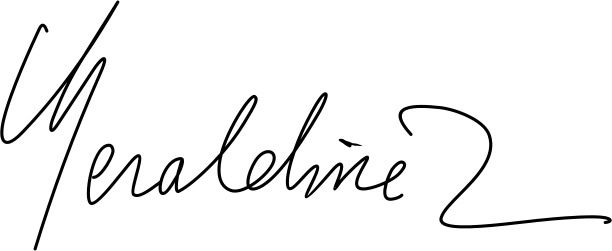
Signature of: queen geraldine of albania